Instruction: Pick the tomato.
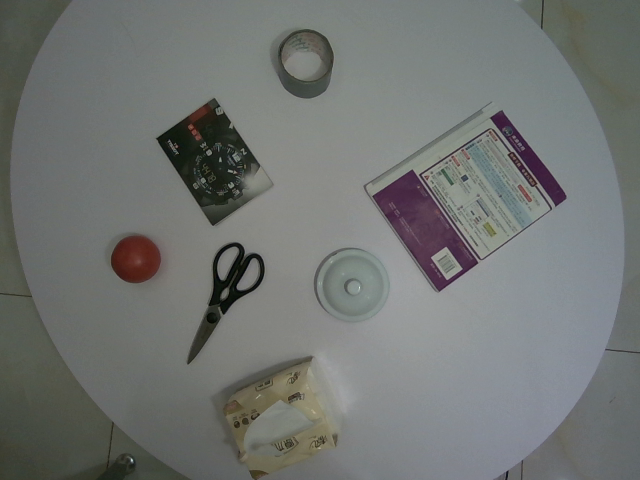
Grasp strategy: vertical